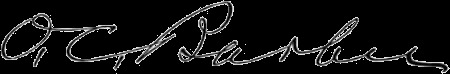
Signature of: o c barber